Question: What might the diagnosis be?
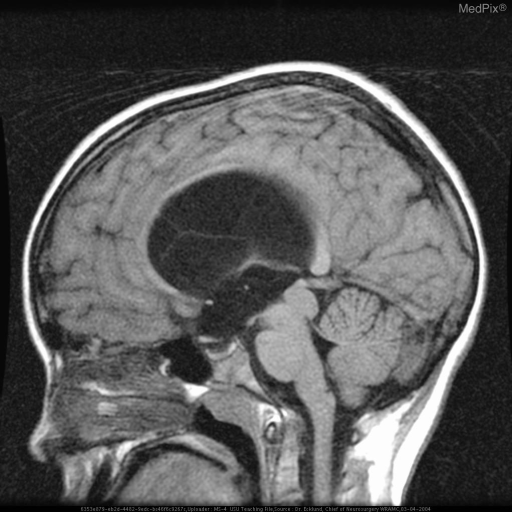
Answer: The possible diagnosis includes Obstructive hydrocephalus resulting from stenosis at the aqueduct of Sylvius.  Although the stenosis may be congenital the images suggest a low grade neoplasm of the tectal plate..